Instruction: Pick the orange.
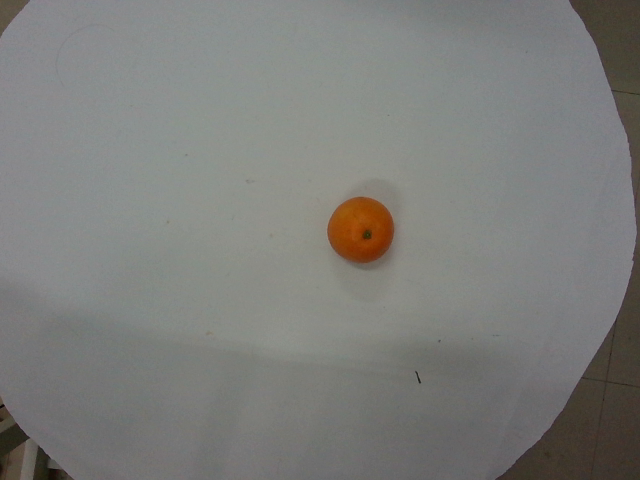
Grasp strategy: vertical